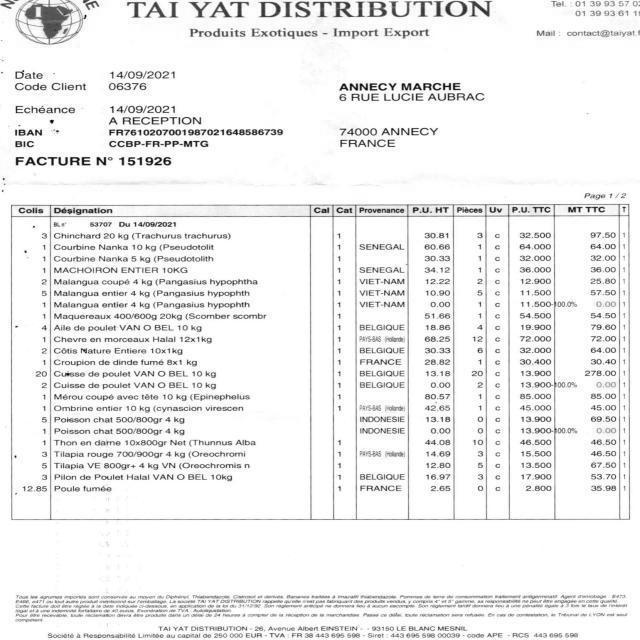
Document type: Invoice